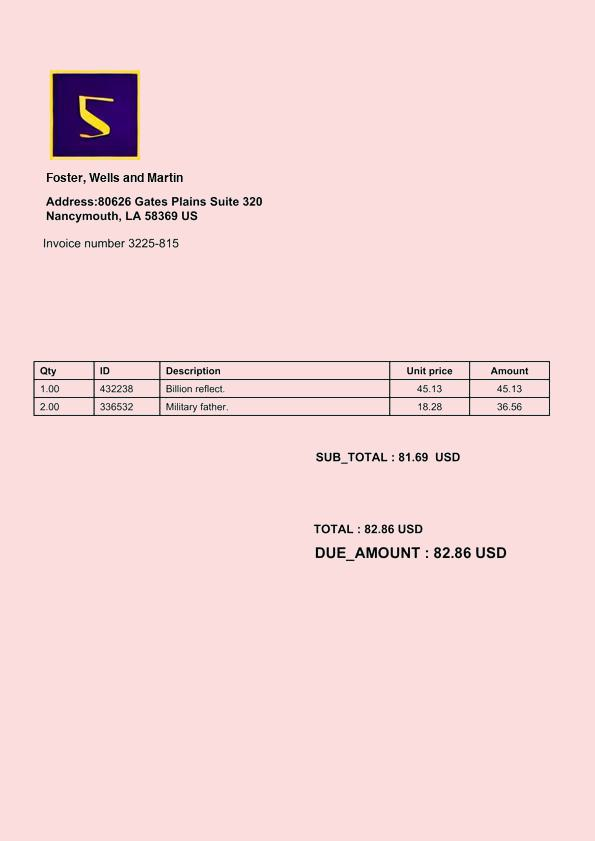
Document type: Invoice